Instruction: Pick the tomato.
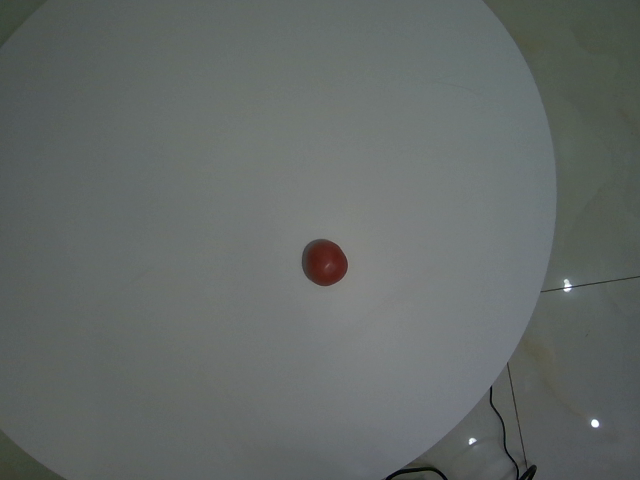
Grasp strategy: vertical